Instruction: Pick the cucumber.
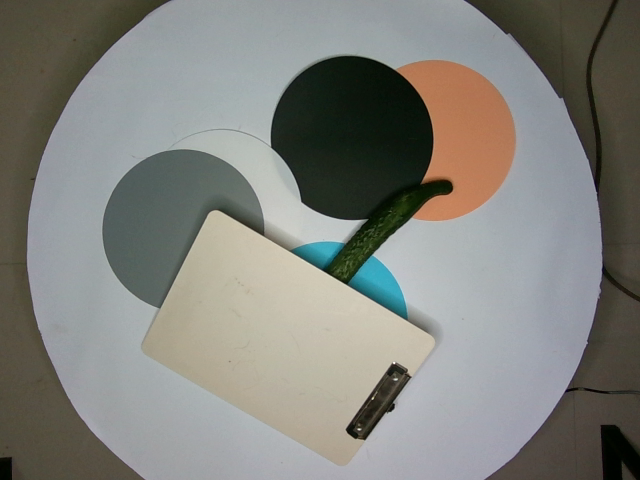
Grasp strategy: vertical